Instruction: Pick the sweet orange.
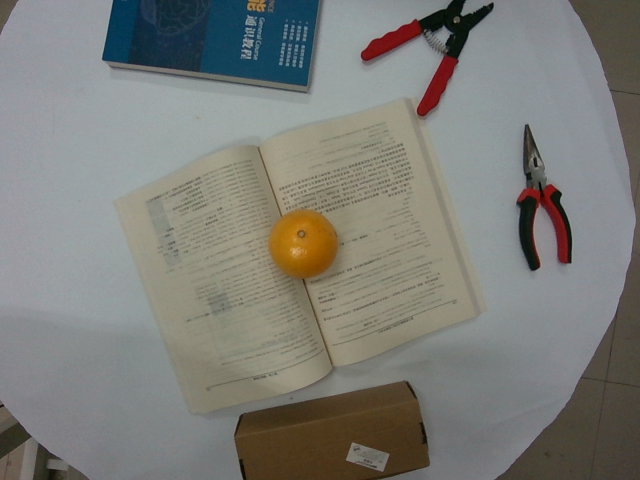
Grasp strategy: vertical